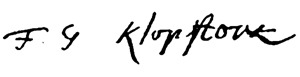
Signature of: friedrich gottlieb klopstock